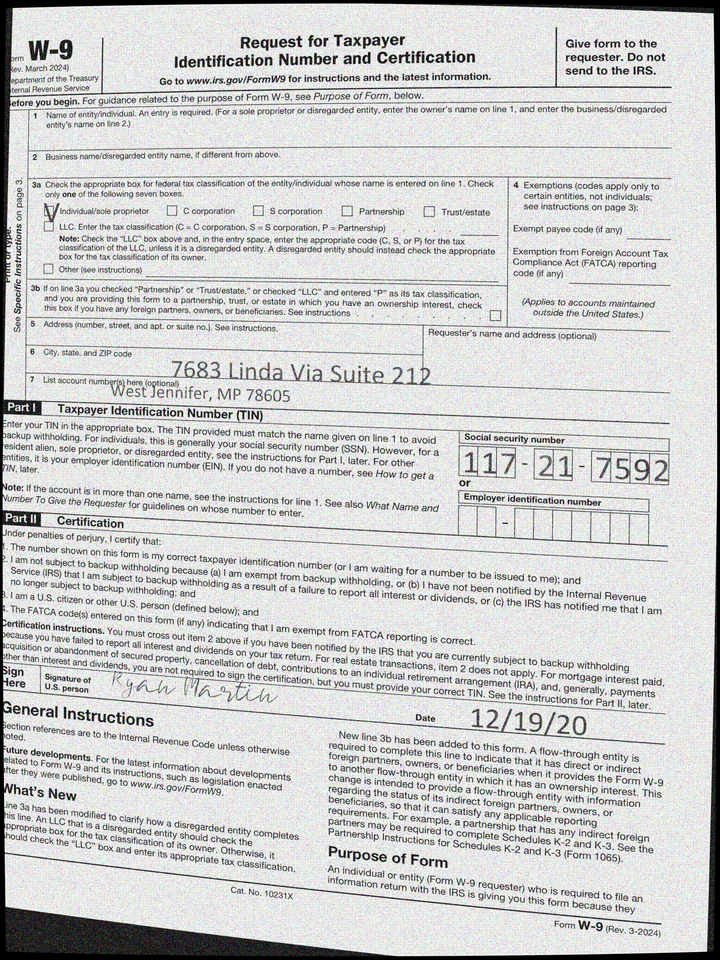
adr1: 7683 Linda Via Suite 212
adr2: West Jennifer, MP 78605
cbx: yes
ssn: 117217592
sdt: 12/19/20